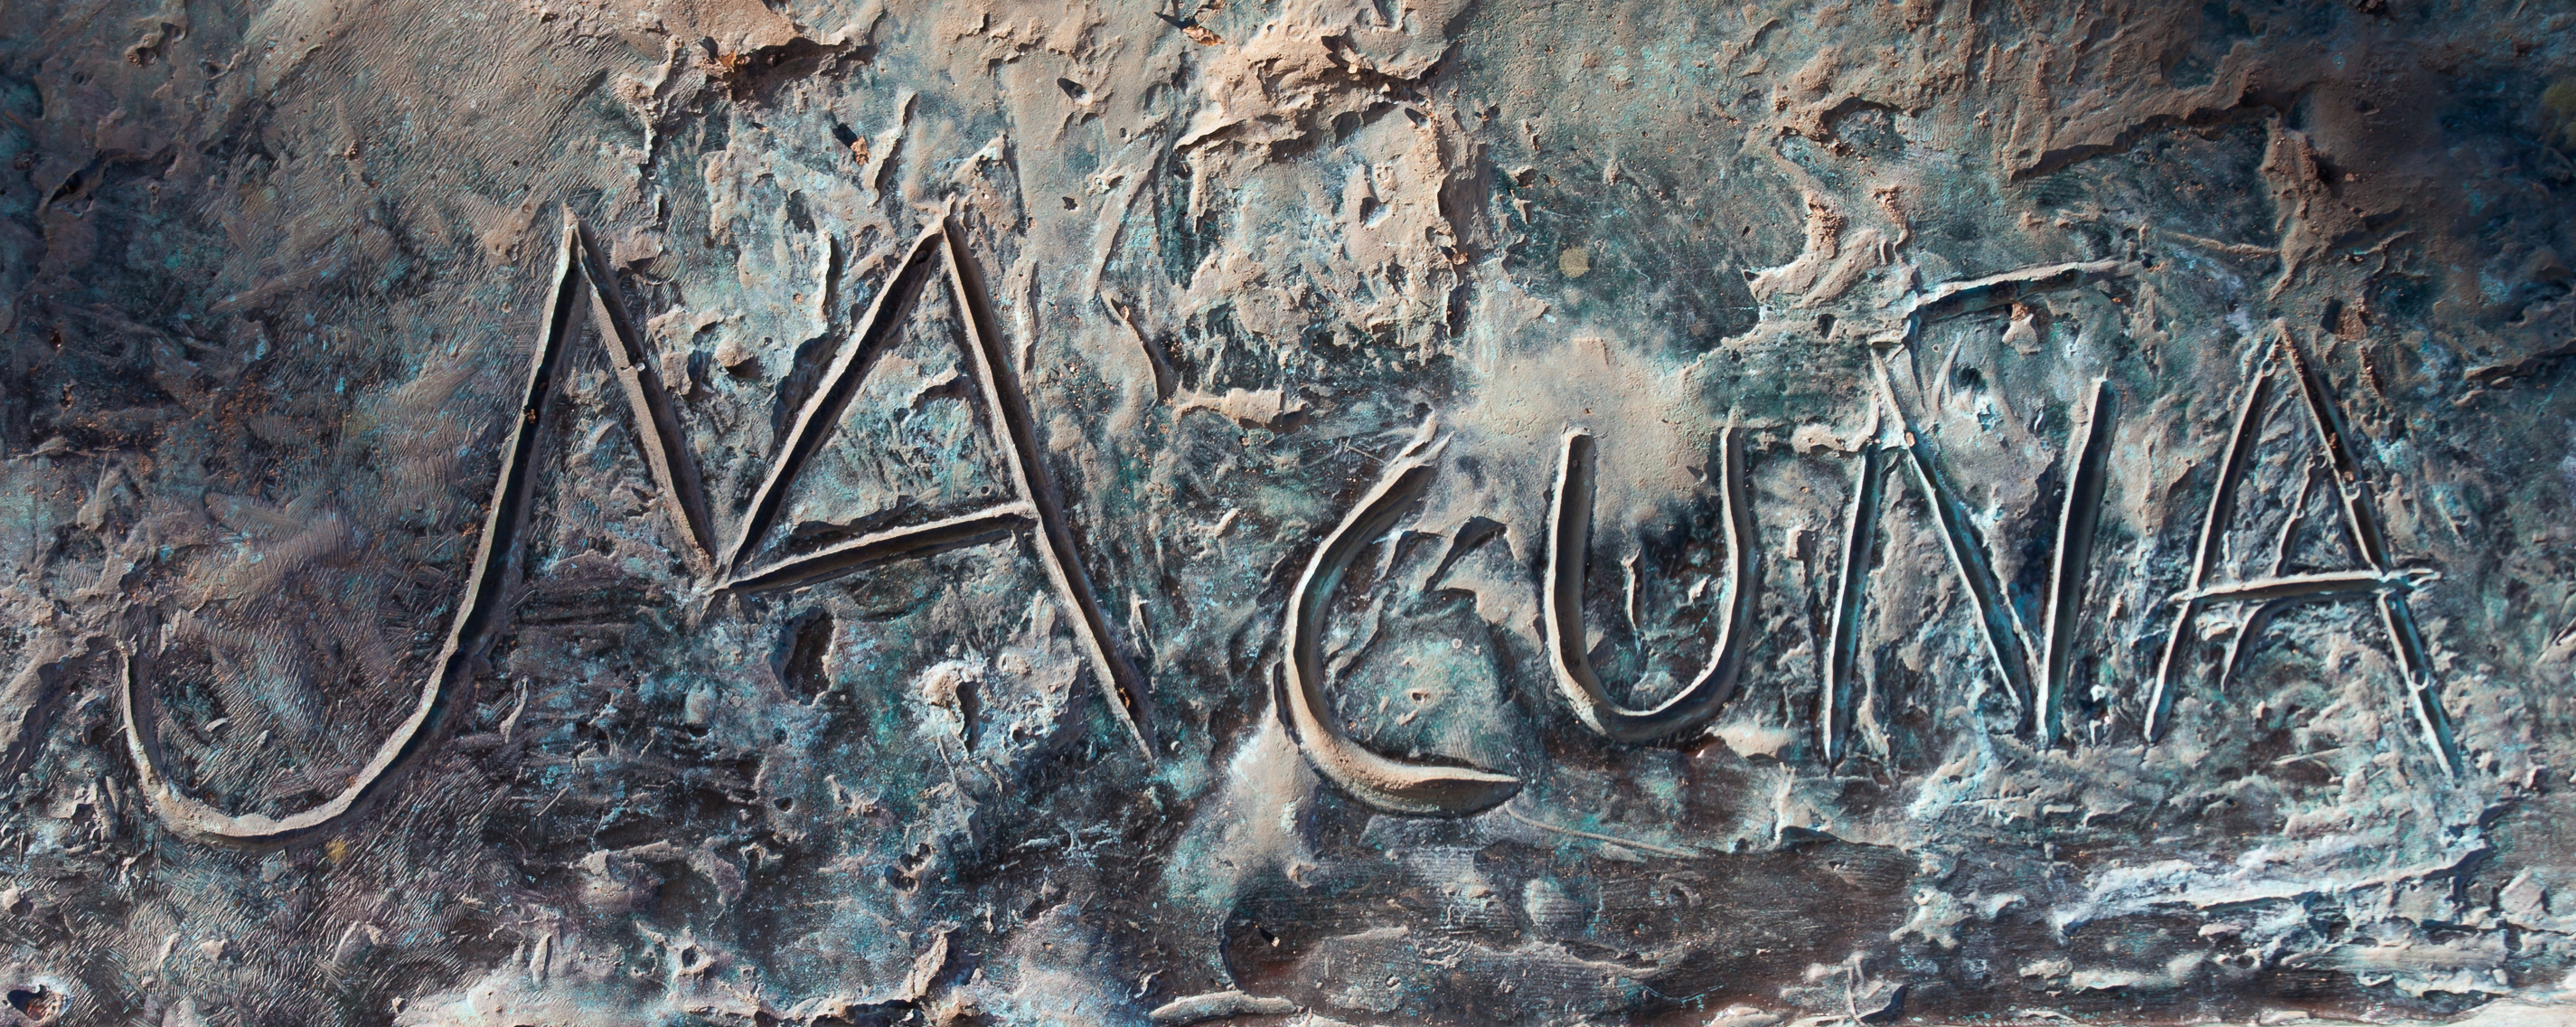
Signature of: josé maría acuña lópez